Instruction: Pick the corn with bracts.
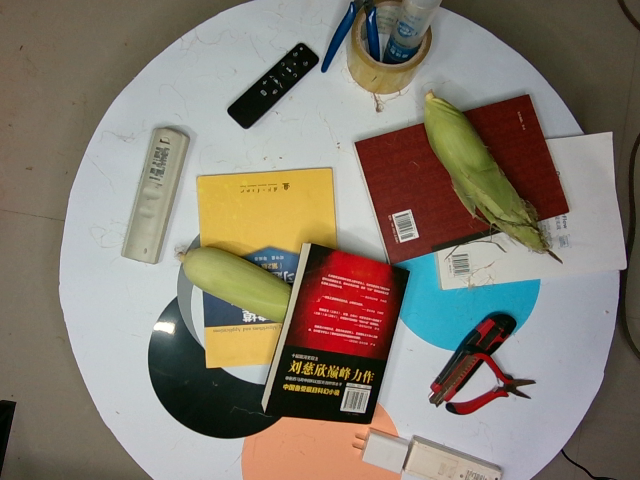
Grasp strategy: vertical